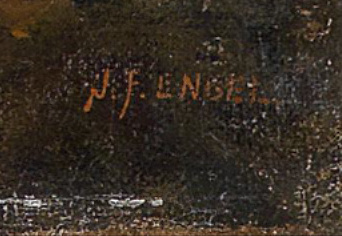
Signature of: johann friedrich engel